Question: What is the potential diagnosis?
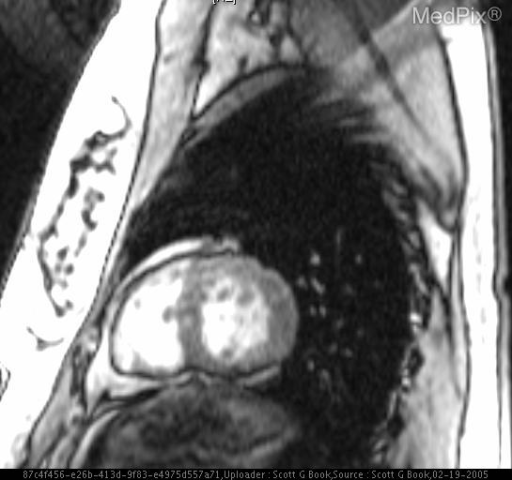
Answer: The possible diagnosis includes For leftward deviation of heart on plain radiograph:

• Chest wall deformities: pectus excavatum
• Post surgical: volume loss
• Congenital heart disease with right vent hypertrophy
• Surgical or congenital abscence of the pericardium.